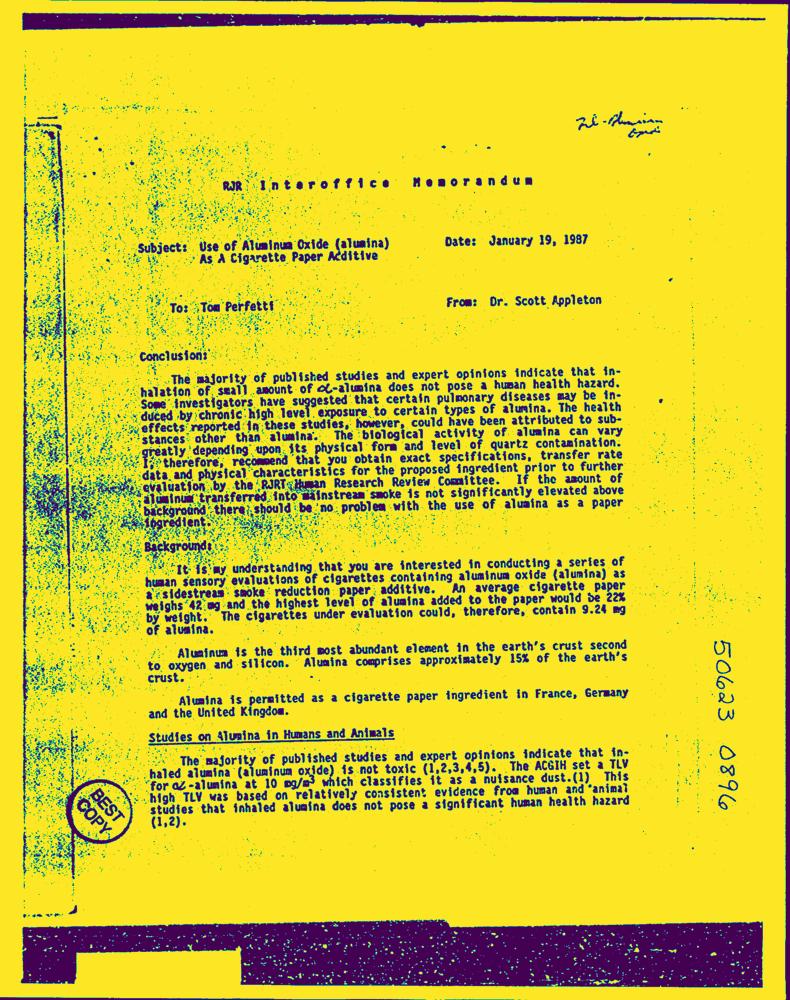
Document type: Letter-Doc